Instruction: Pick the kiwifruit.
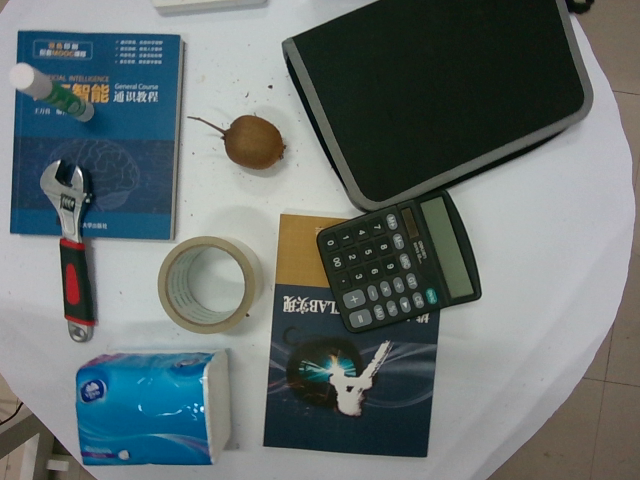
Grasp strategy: vertical